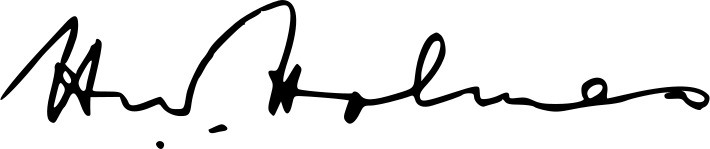
Signature of: harry w holmes